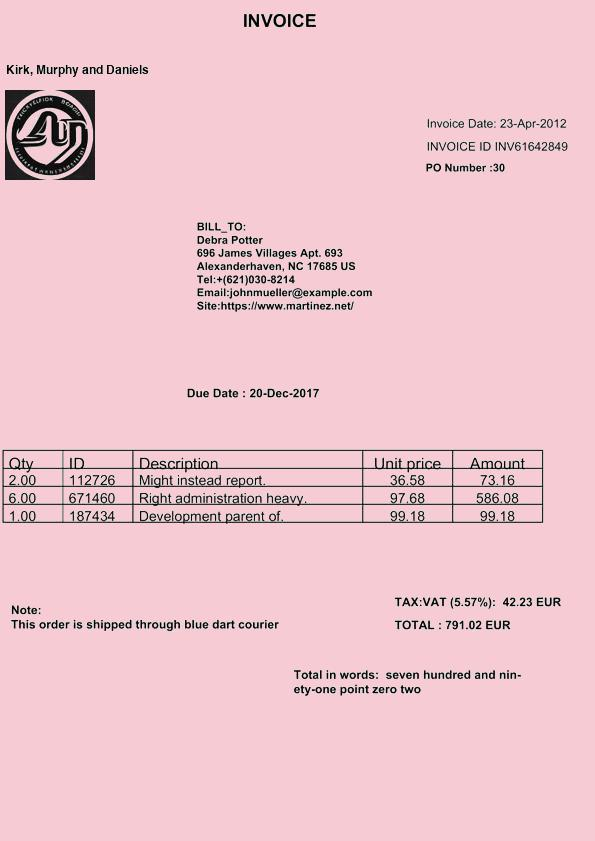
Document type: Invoice